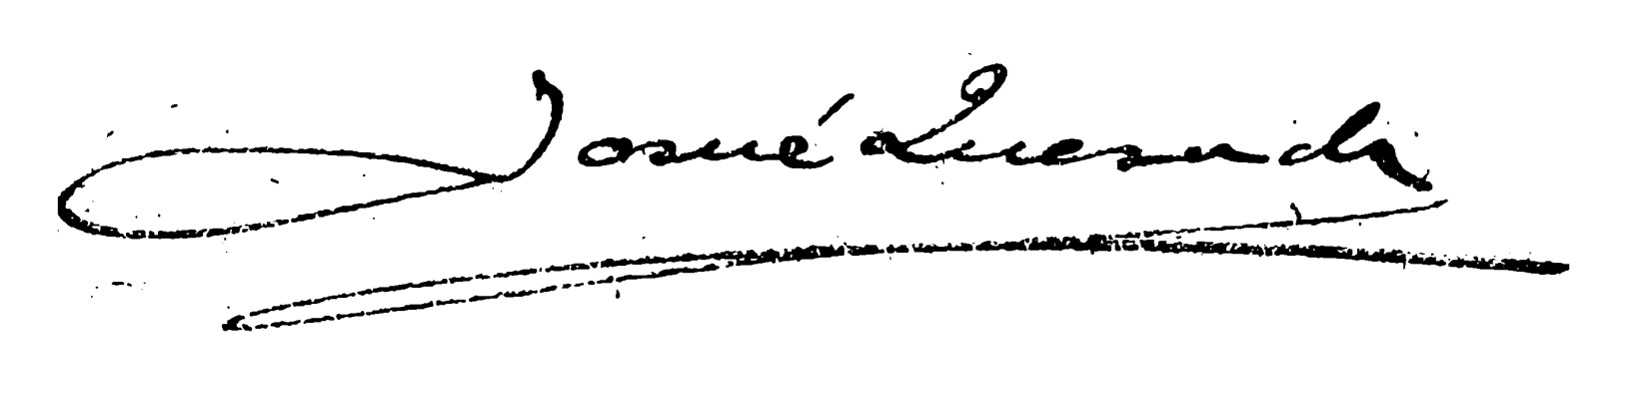
Signature of: josué quesada